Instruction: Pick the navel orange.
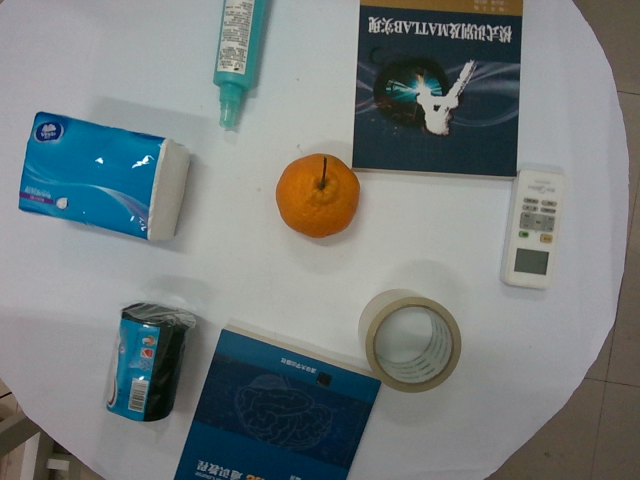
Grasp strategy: vertical